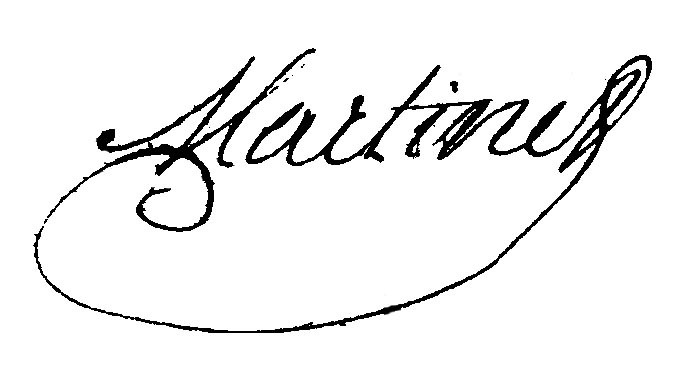
Signature of: jean jacques martinet